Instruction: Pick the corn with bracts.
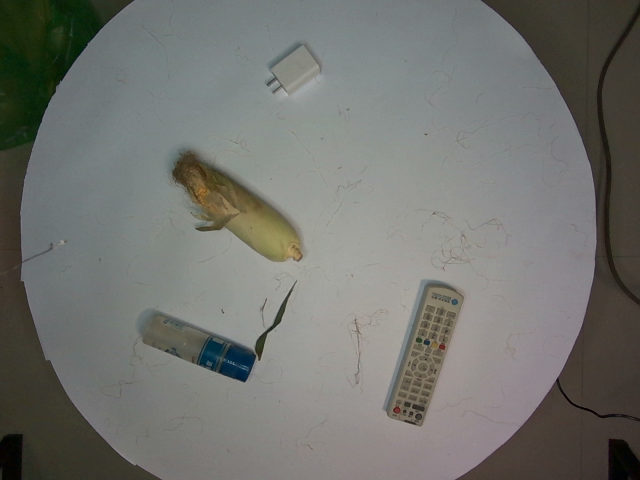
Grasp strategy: vertical